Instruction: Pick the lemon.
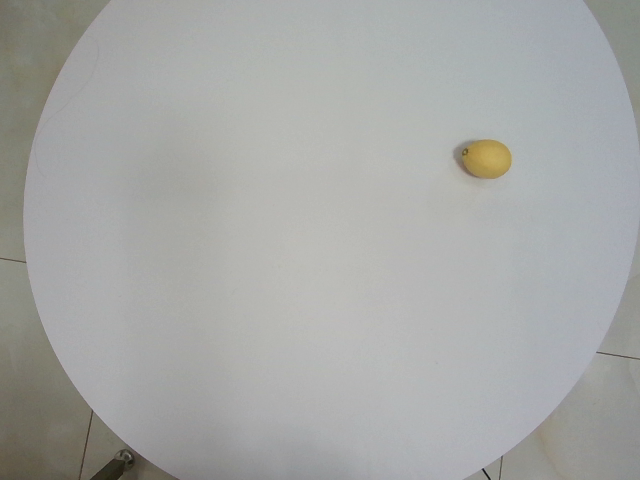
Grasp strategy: vertical